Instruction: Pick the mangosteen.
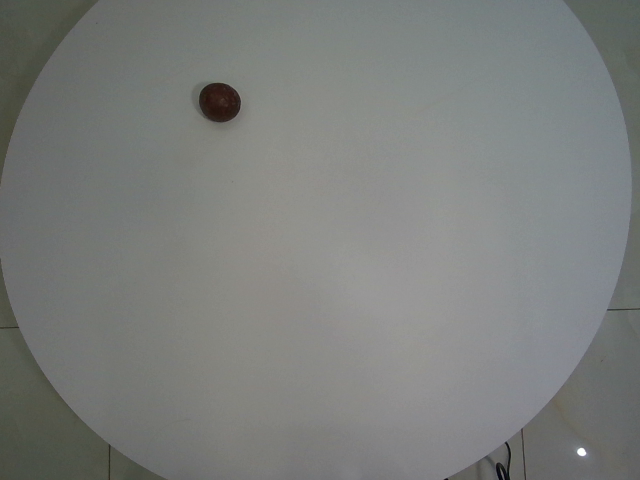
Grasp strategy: vertical